Question: What are the imaging findings?
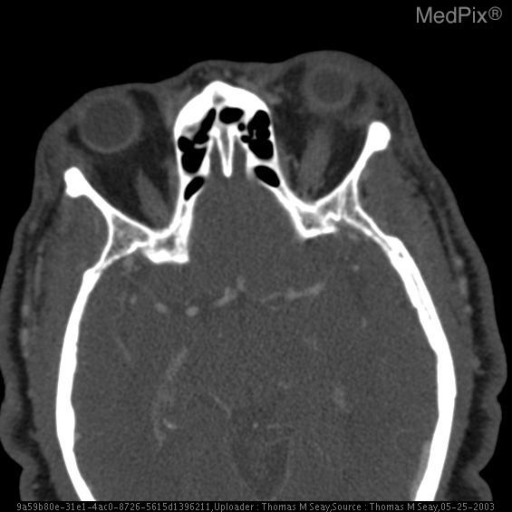
Answer: The imaging shows CECT demonstrates prominence of retro bulbar fat as well as prominence of extraocular musculature. No enlargement is noted at the tendonous insertion on the globes. Prominence of superior rectus muscles and retrobulbar fat..